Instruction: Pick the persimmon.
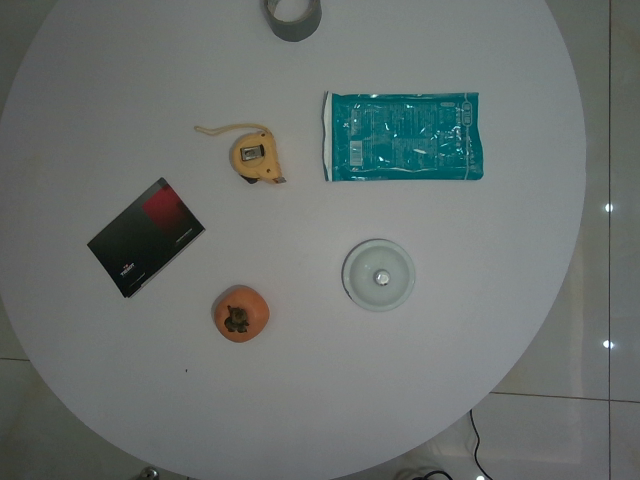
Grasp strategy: vertical